Question: What is the address or location of the property listed in the document?
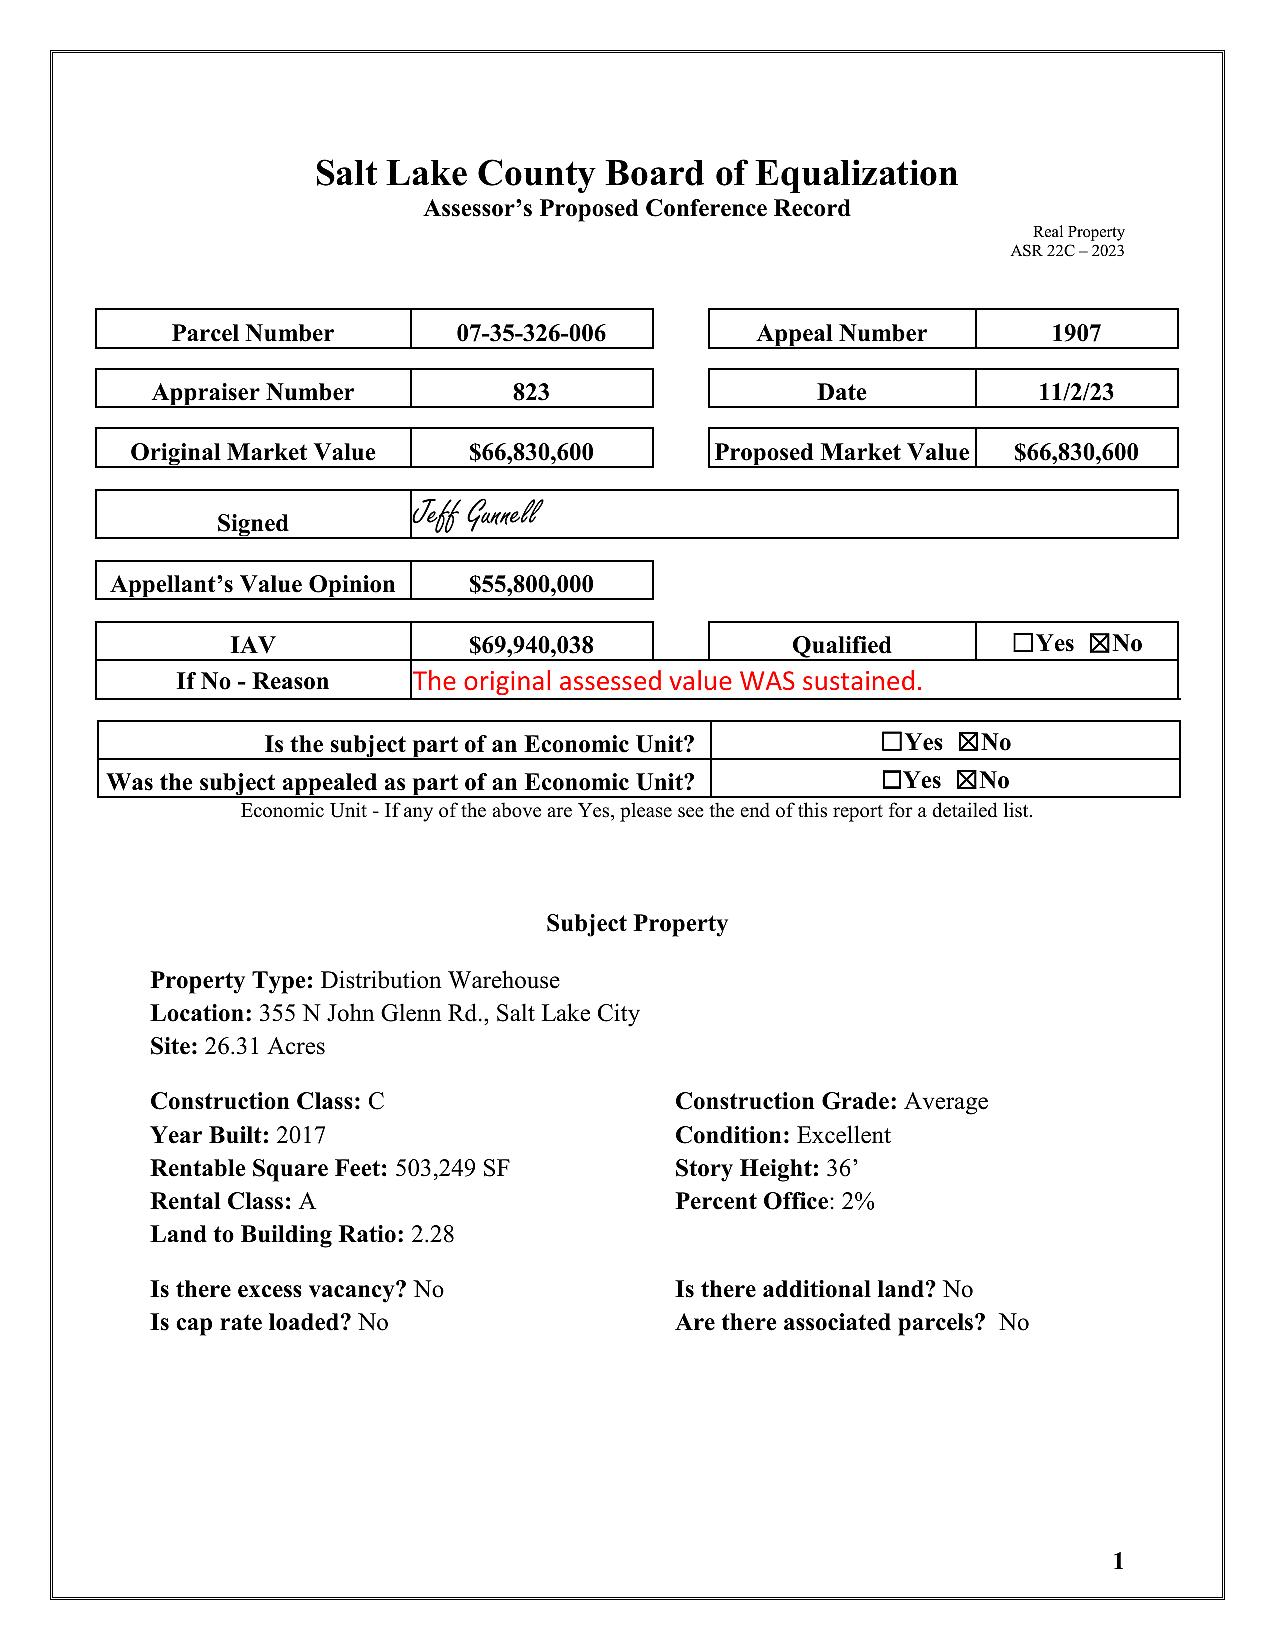
Answer: "355 N John Glenn Rd., Salt Lake City"